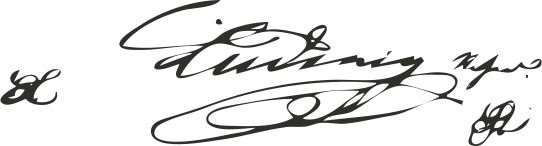
Signature of: ludwig ii of bavaria